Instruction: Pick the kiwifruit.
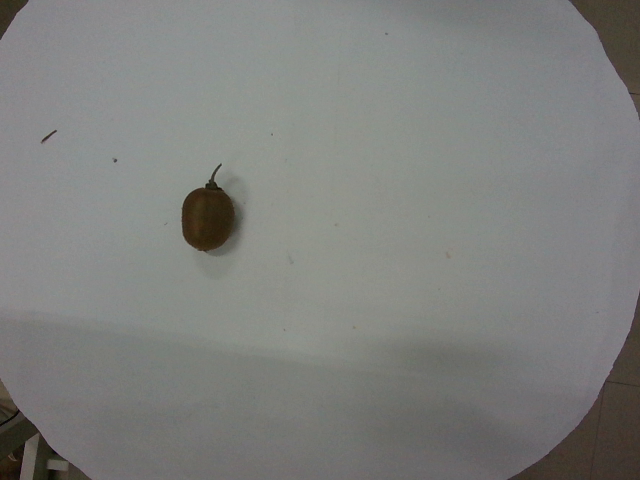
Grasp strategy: vertical